Question: How does the patient history play a role?
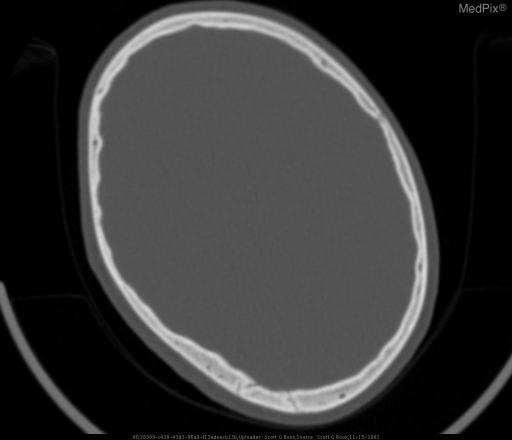
Answer: The patient's history of 5 y/o former 24 wk prematue infant with 5 mo NICU with multiple medical problems including history of IVH, CP, MR, congenital cardiac defects including PDA and ASD, and 47 XXY.  Patient's twin was stillborn. Patient presents with recent history of siezures and a progressively oddly shaped head. is key in understanding the case.